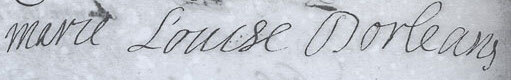
Signature of: marie louise élisabeth d orléans